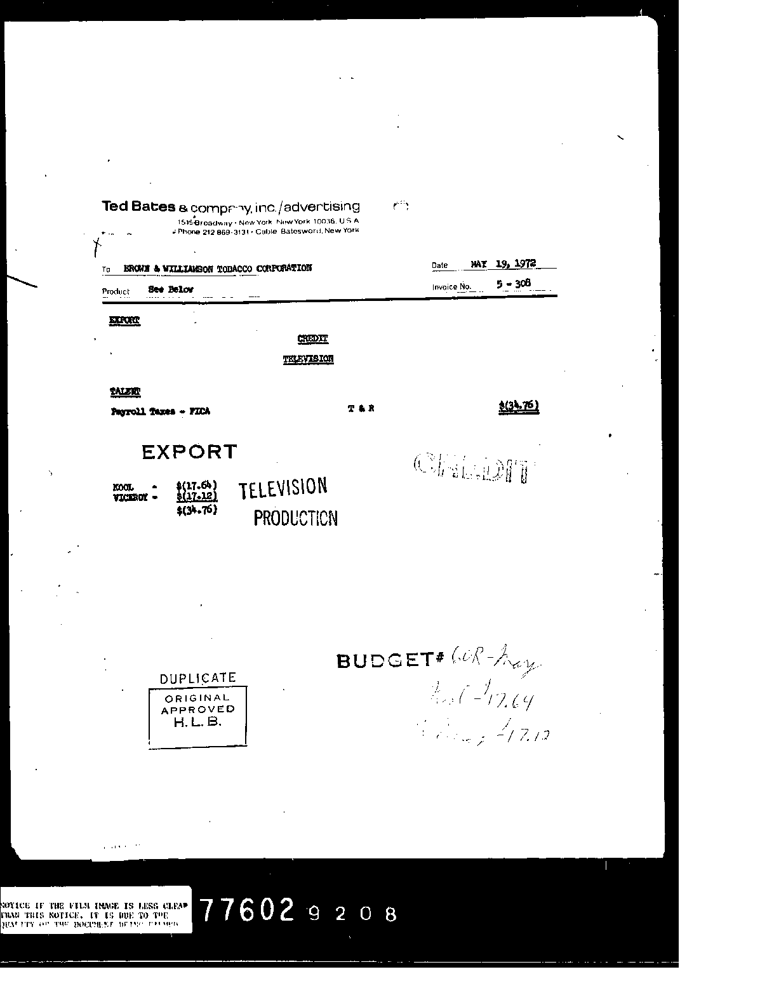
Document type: Invoice